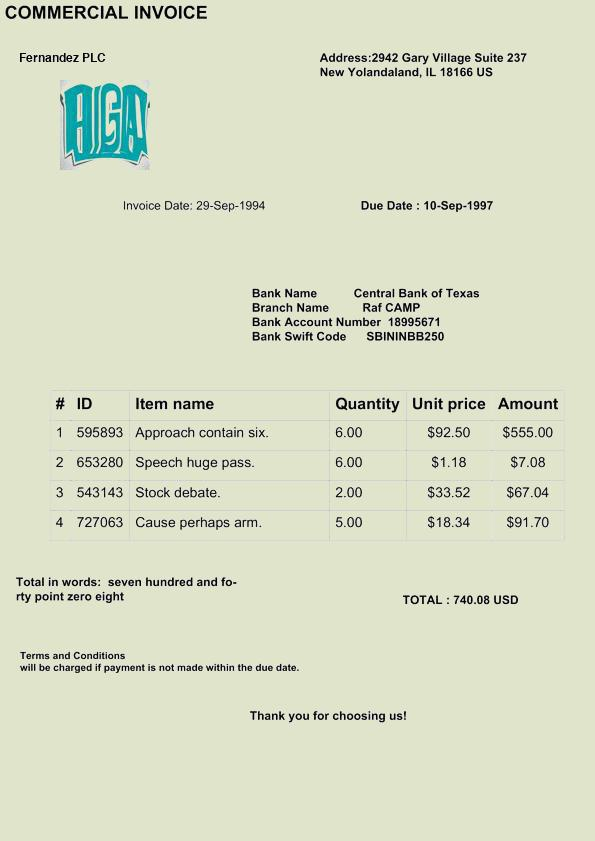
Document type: Invoice